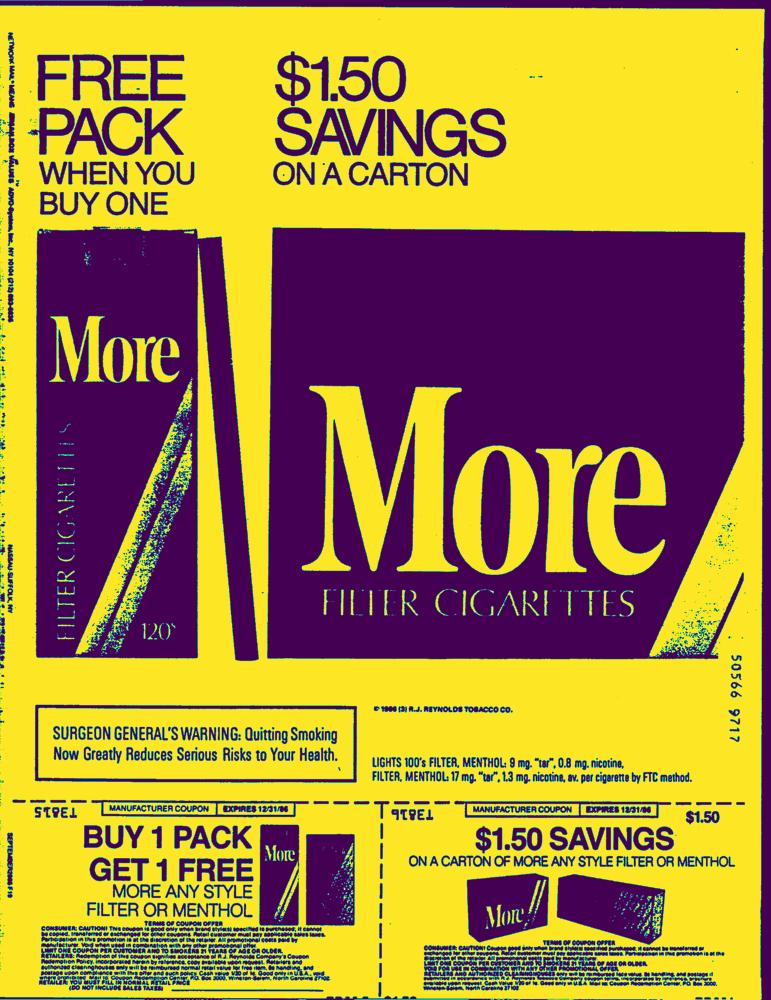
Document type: AD